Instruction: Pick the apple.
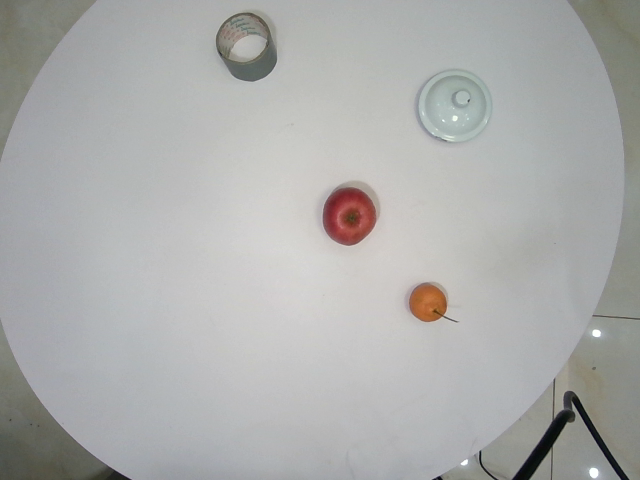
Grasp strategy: vertical